Question: Which state is mentioned in the document?
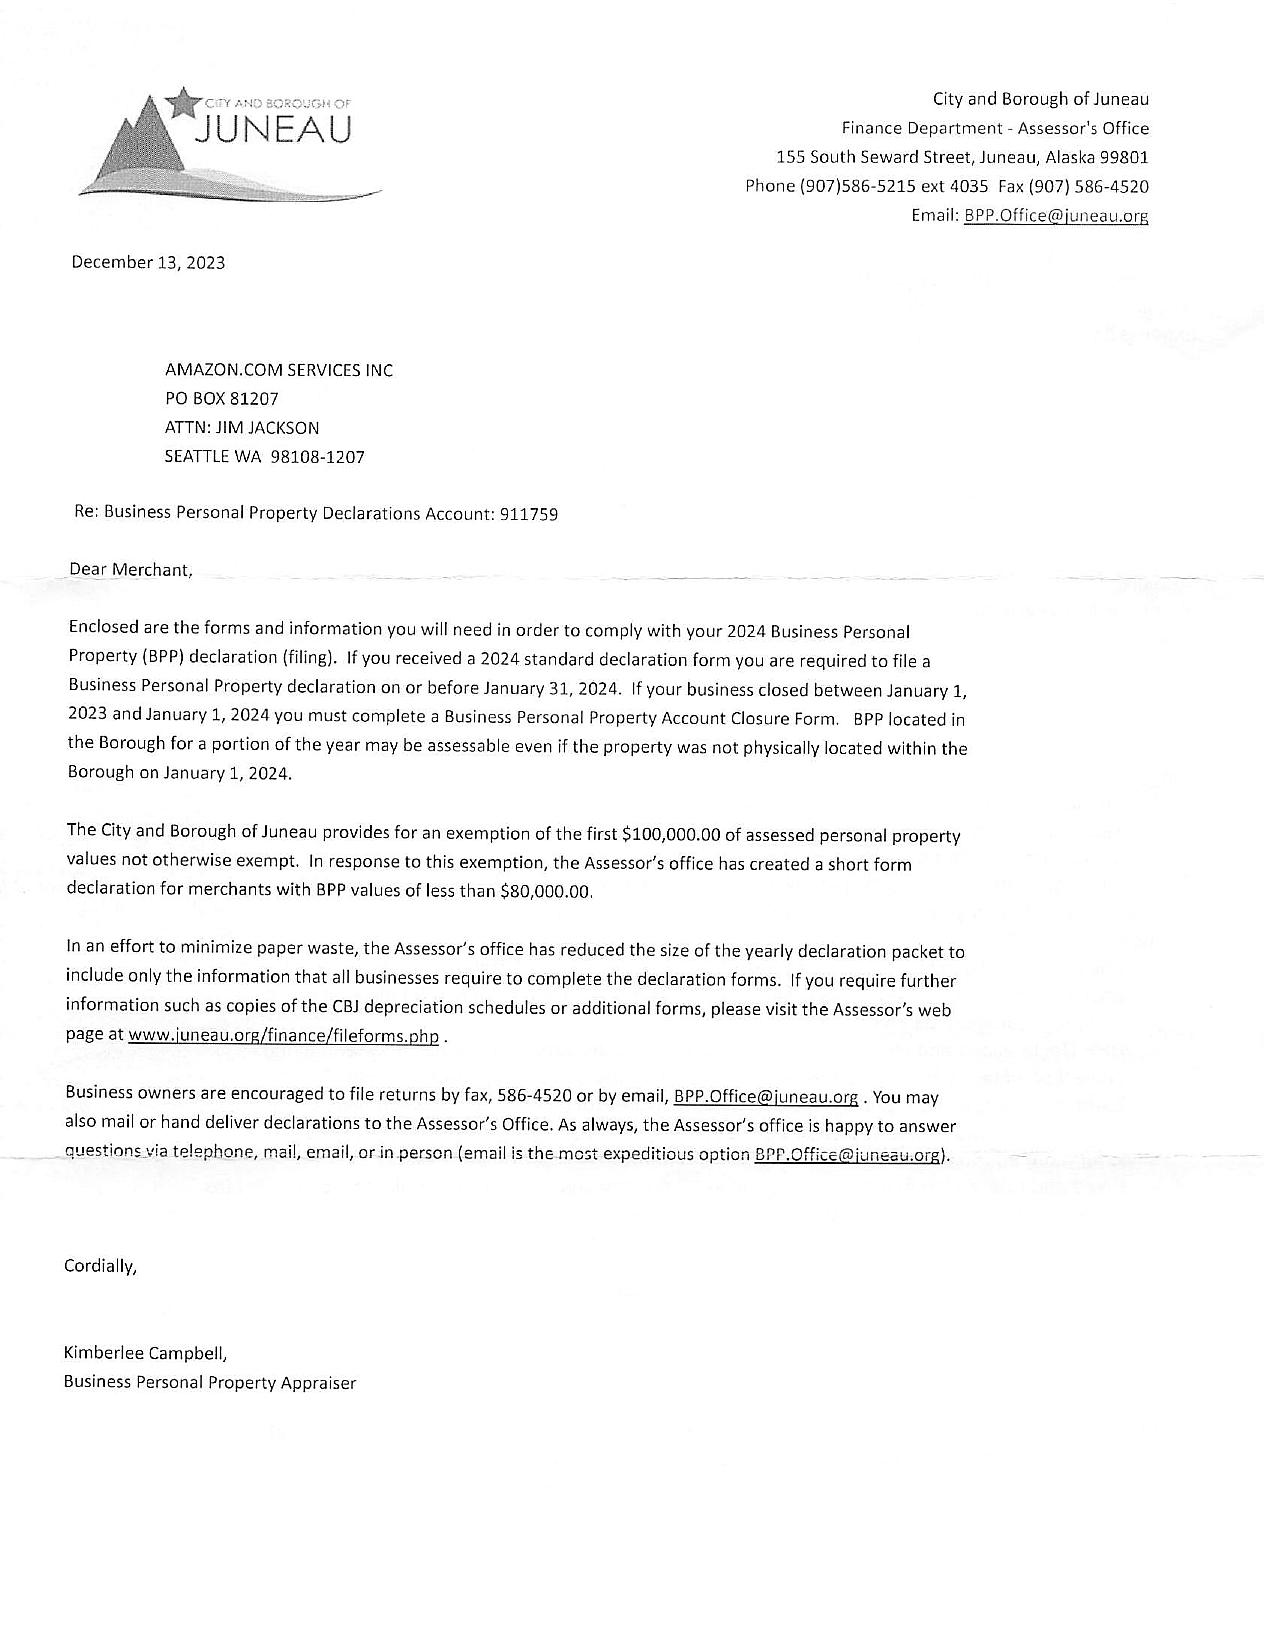
Answer: "Alaska"